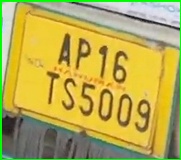
License plate number: AP 16TS 5009